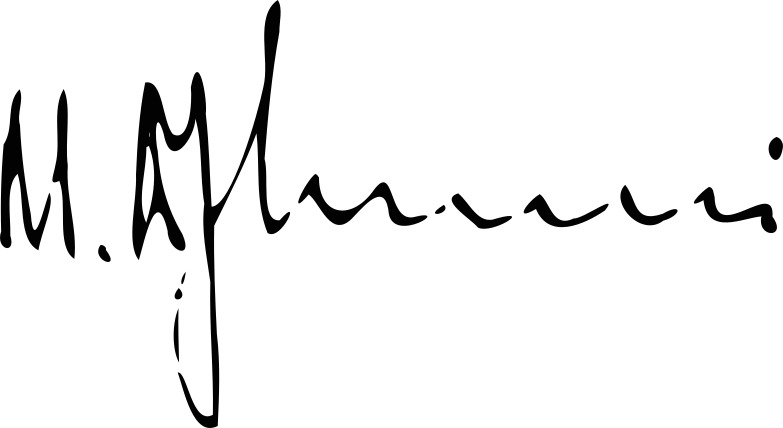
Signature of: alexandru drăghici